Question: How does the patient history play a role?
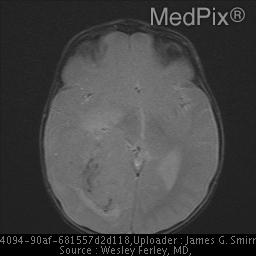
Answer: The patient's history of 15 month old girl fell off a chair.  The following day, she was acting more somnolent.  Head CT was abnormal. is key in understanding the case.